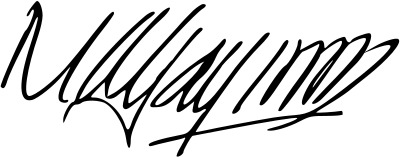
Signature of: maumoon abdul gayoom